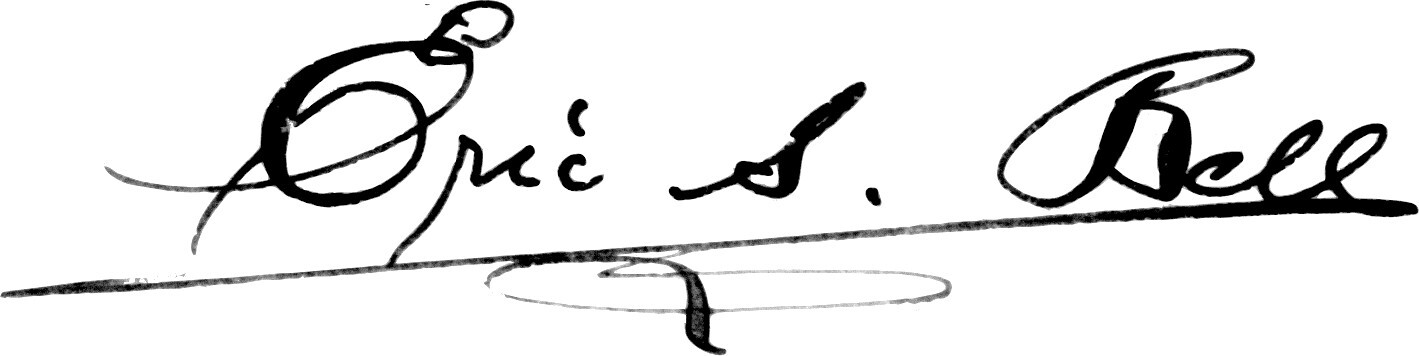
Signature of: eric s bell